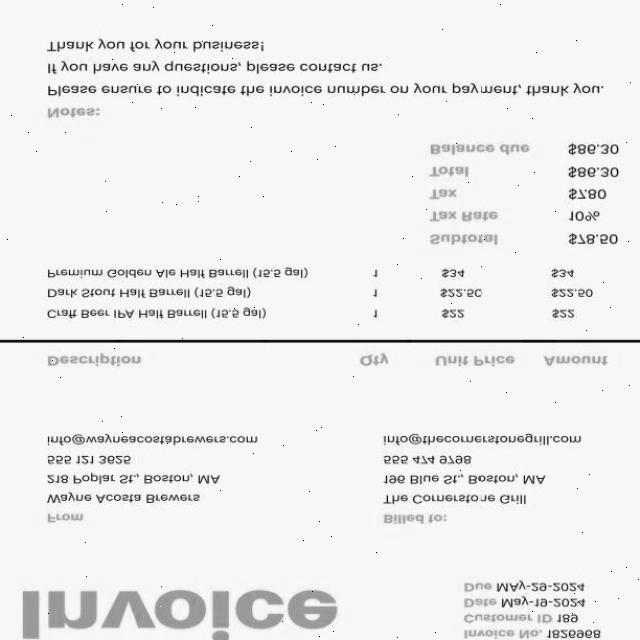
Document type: Invoice